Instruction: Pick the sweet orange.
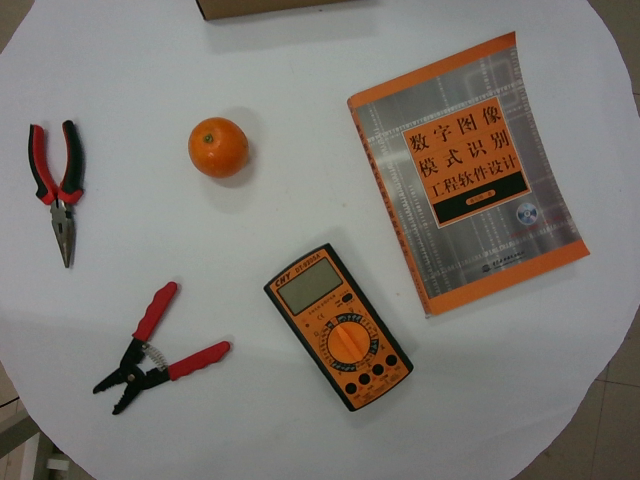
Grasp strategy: vertical